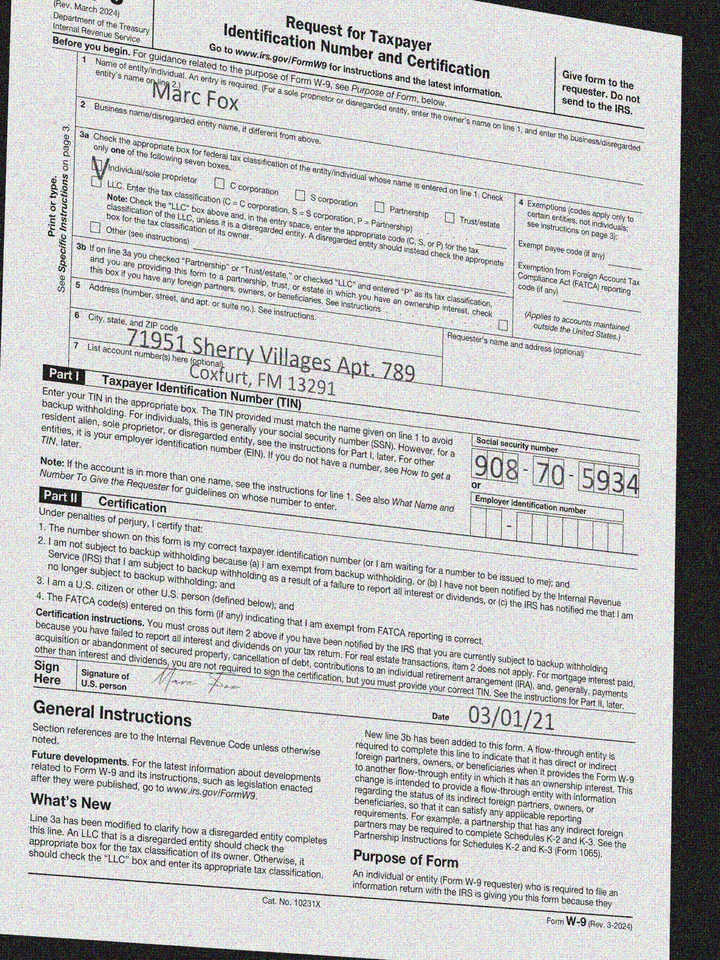
adr1: 71951 Sherry Villages Apt. 789
adr2: Coxfurt, FM 13291
cbx: yes
ssn: 908705934
enm: Marc Fox
sdt: 03/01/21